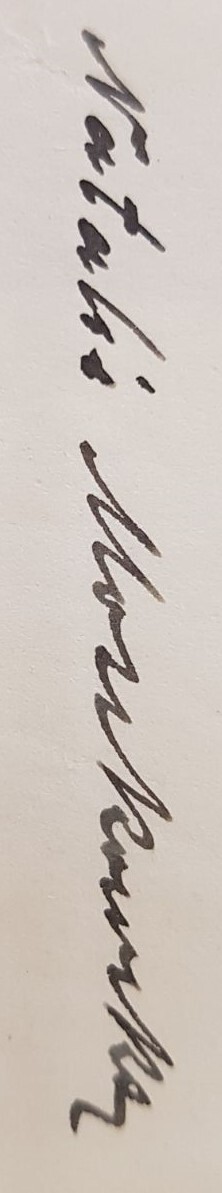
Signature of: natalia moszkowska